Identify and extract the amount in words, amount in numbers, payee name, cheque date, and bank name from the image.
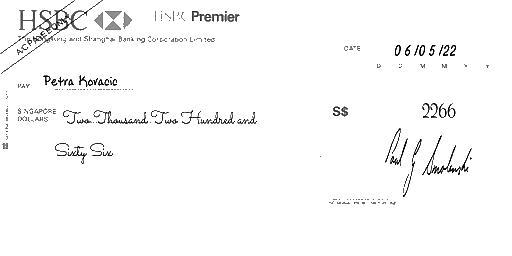
amt_in_words: Two Thousand Two Hundred and Sixty Six
amt_in_figures: 2266
payee_name: Petra Kovacic
bank_name: HSBC
cheque_date: 06/05/22